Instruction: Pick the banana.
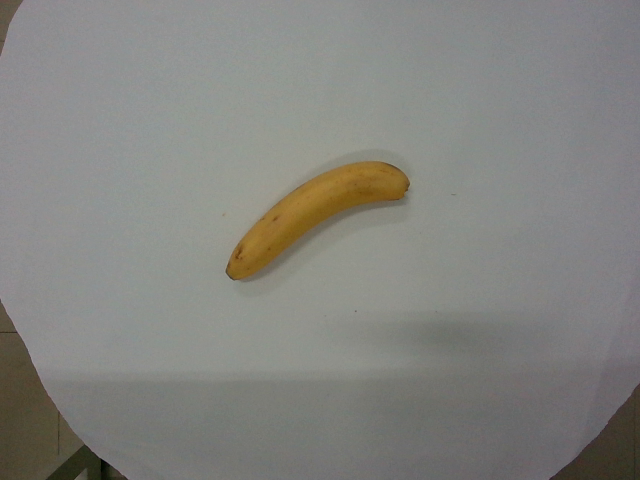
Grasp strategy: vertical